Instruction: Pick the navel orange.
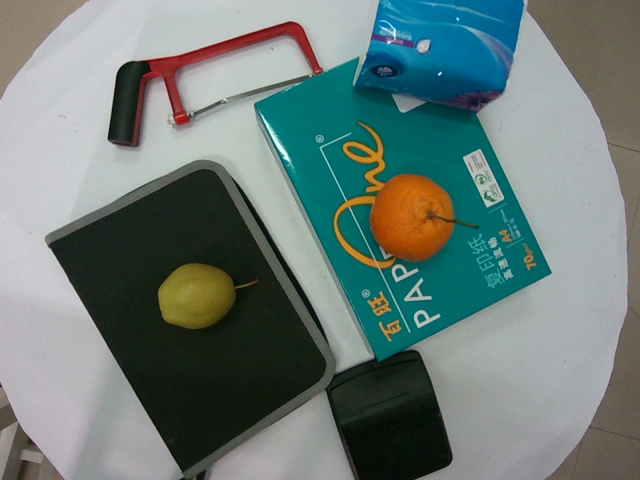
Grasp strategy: vertical